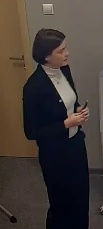
Транскрипция: So what mistakes do you have? Have you got any mistakes? One mistake, I mean, where I don't cry. I didn't change. When the wife is, when we call the wife, we have a postnatal cancer, it's aglastic. We need to change it to the wife. Like when we're forming plural forms of nouns.
Категория: Педагогические действия
Подкатегория: Делает пояснение/объяснение
Описание действия: Учитель спрашивает были ли найдены ошибки при проверке учениками работ друг друга и поясняет найденную ошибку
Контекст и комментарии: Контекст ДО: ученики проверяли работы друг друга. Результат после: в результате проверки работ друг друга класс понял как избежать ошибок, подобных рассмотренной. Педагогический эффект: за счет разбора ошибки без укора в сторону ученика, допустившего ее, ученики понимают что в процессе обучения нормально допускать ошибки, а так же за счет подробного разбора хорошо запоминают материал.